Question: What appears to be the issue?
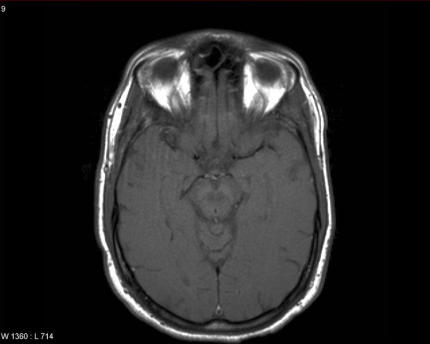
Answer: The findings suggest •  Lateral geniculate body - abnormal signal and enhancement
•  Additional periventricular lesions. Lesion in the lateral geniculate body. The patient might have a history of 42 y.o. combat fighter pilot c/o "blind spot" - sudden onset  six days ago and lasted about four hours.  Previous Hx of a similar episode several years ago..